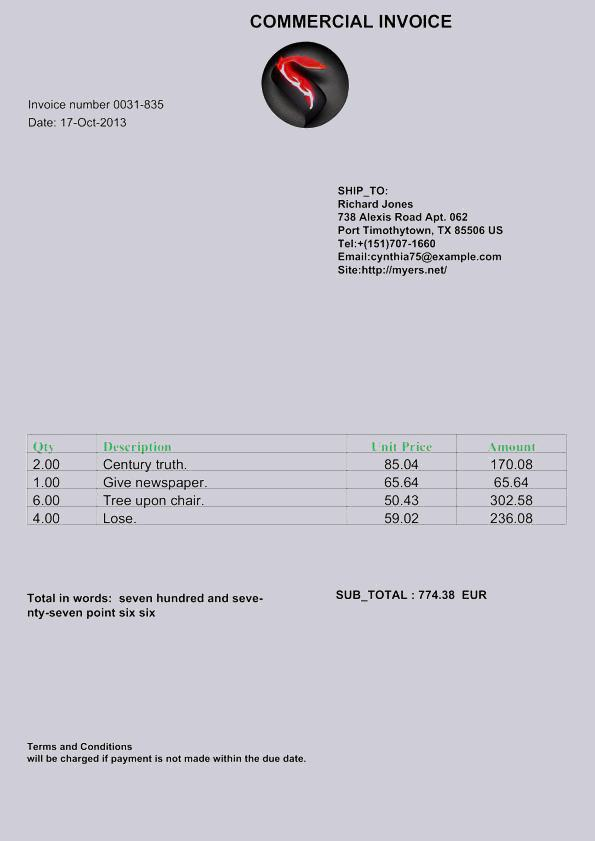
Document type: Invoice